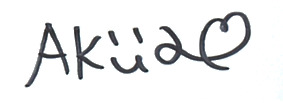
Signature of: aqua yamazaki